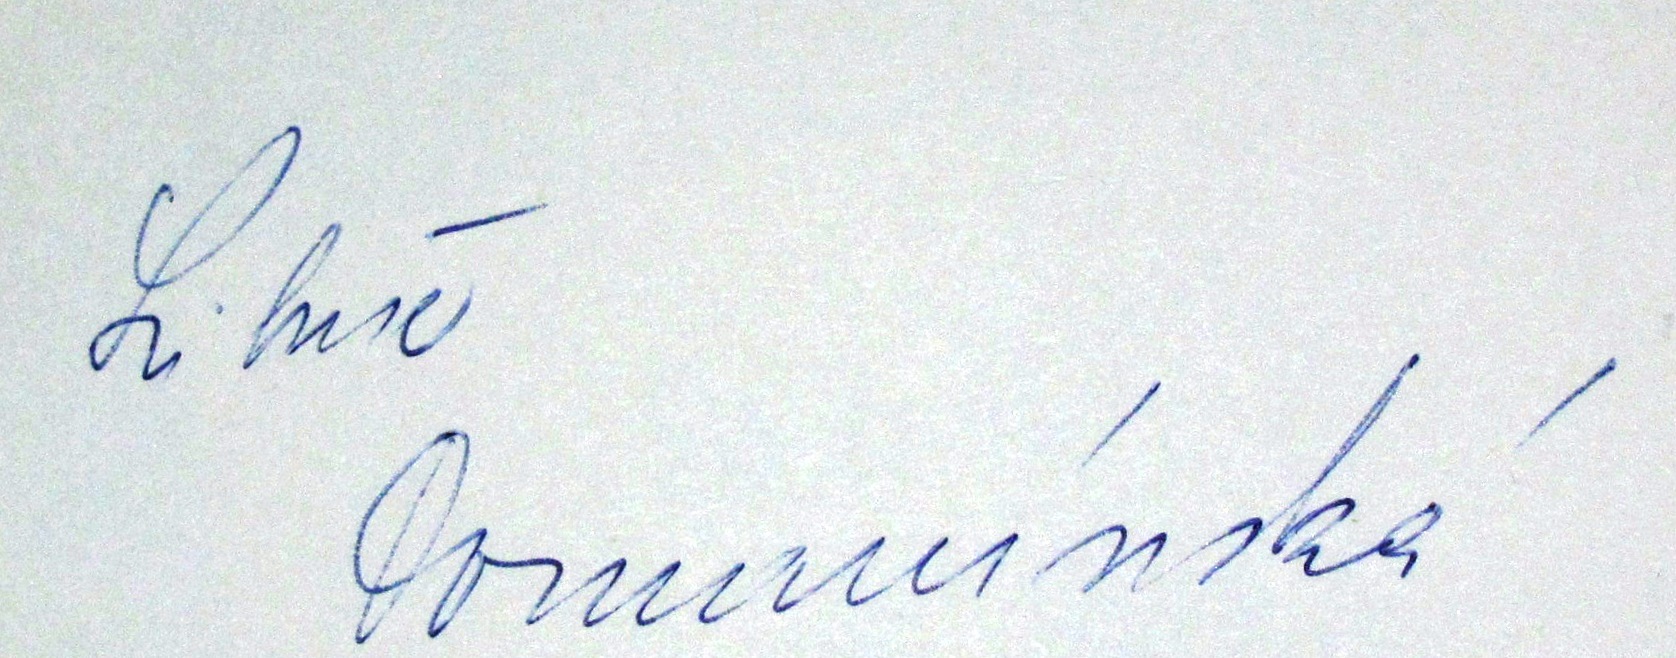
Signature of: libuše domanínská